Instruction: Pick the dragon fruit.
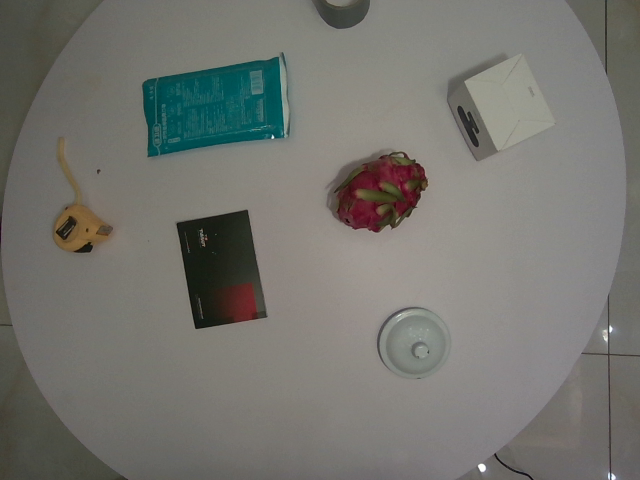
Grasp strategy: vertical